Question: What is the address or location of the property listed in the document?
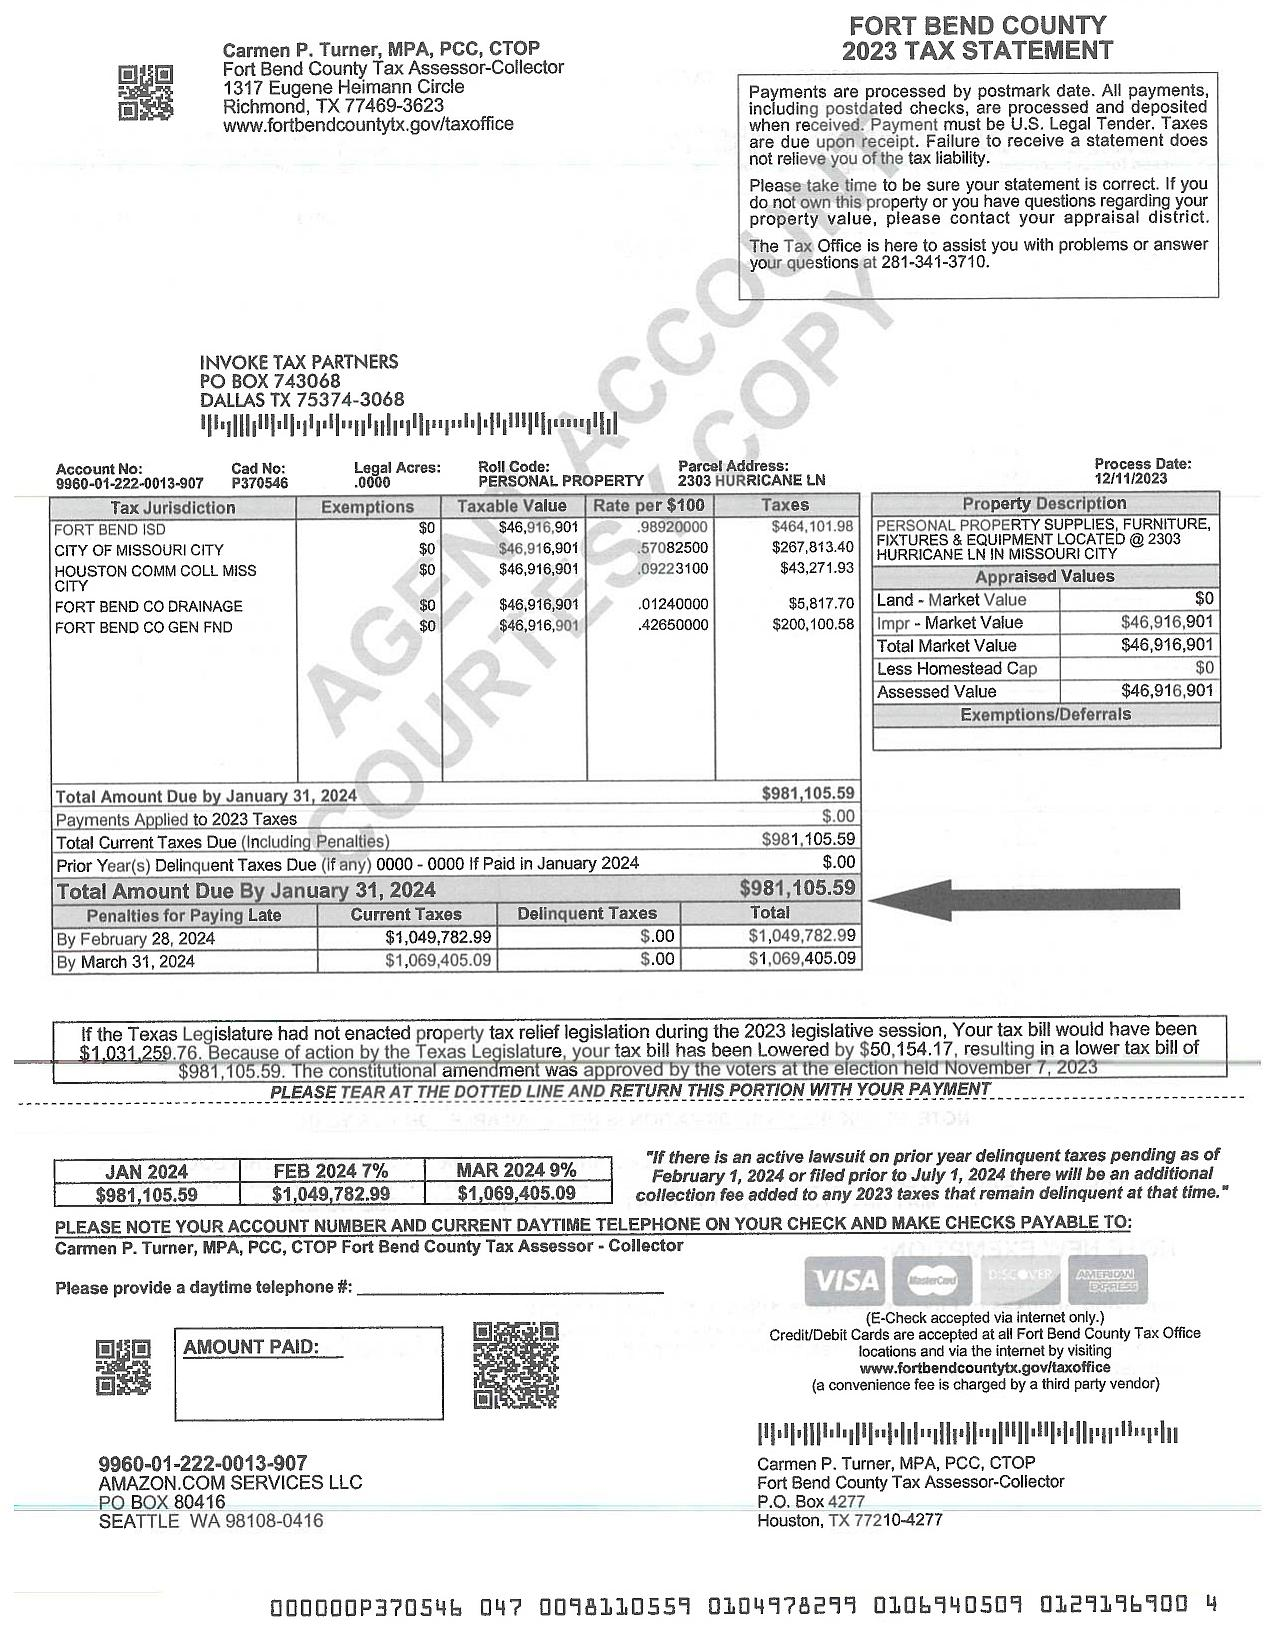
Answer: "2303 HUNGERFORD LN"